Question: Describe the condition in detail:
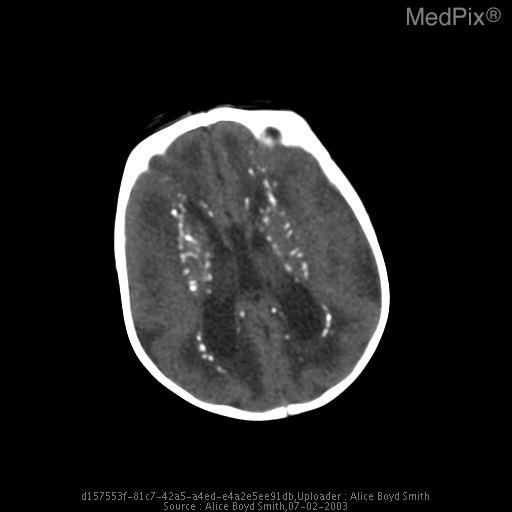
Answer: The disease is discussed as: Cytomegalovirus (CMV) is a perinatally aquired infection that belongs to the TORCH group (toxoplasmosis, other-varicella, rubella, cytomegalovirus, herpes simplex and HIV)  Most of these viral infections are aquired transplacentally.

CMV infection is the most common of the TORCH infections. Symptomatic patients have hepatosplenomegaly, cerebral involvement, chorioretinits and deafness. The intracranial manifestations are dependent on when during gestation the infection occured.  When infection occurs during the first trimester necrosis of the germinal matrix can occur resulting in migration abnormalities. Patients who are affected later in gestation may have a delay in myelination, periventricular white matter lesions, and ventriculomegaly. The classic radiologic presentation is periventricular calcifications.  There are usually no basal ganglia nor cortical calcifications, which helps differentiate it from toxoplasmosis.